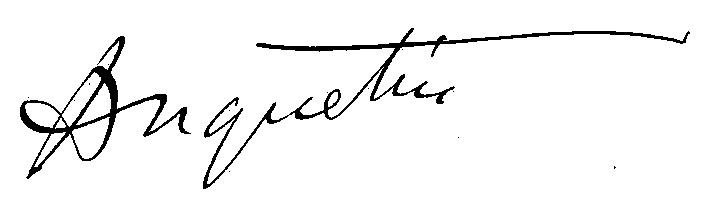
Signature of: louis anquetin